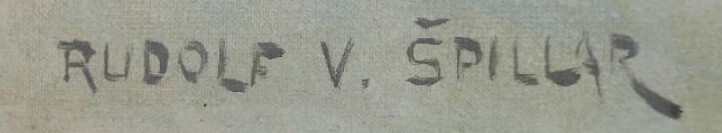
Signature of: rudolf vojtěch špillar